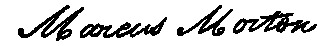
Signature of: marcus morton